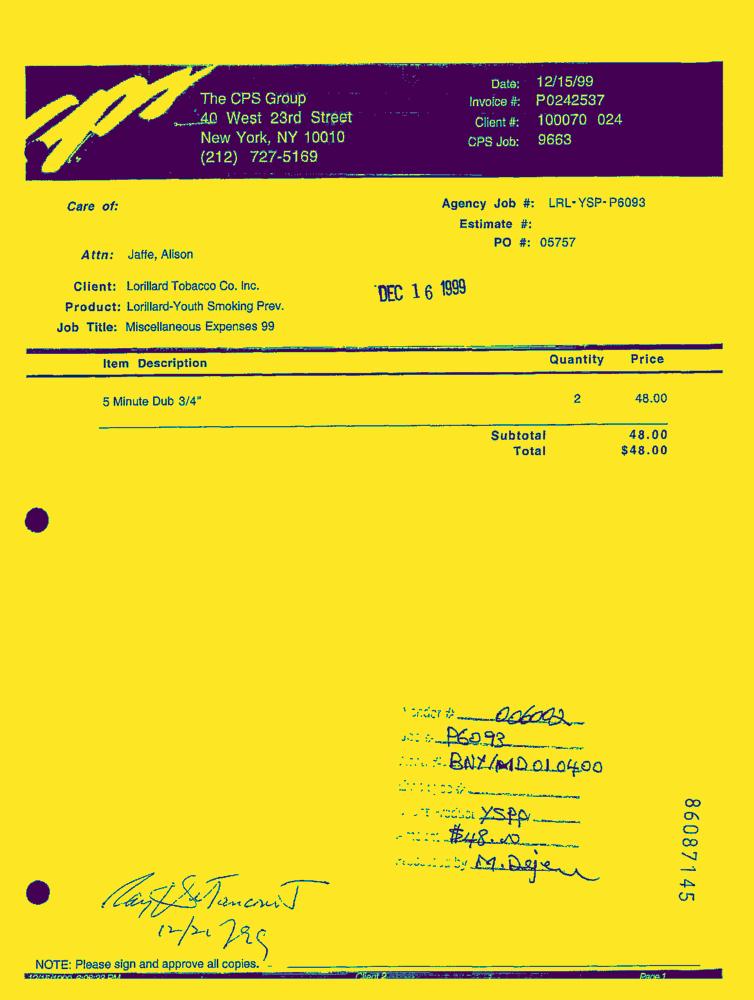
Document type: Invoice-Doc